Question: Explain the disease:
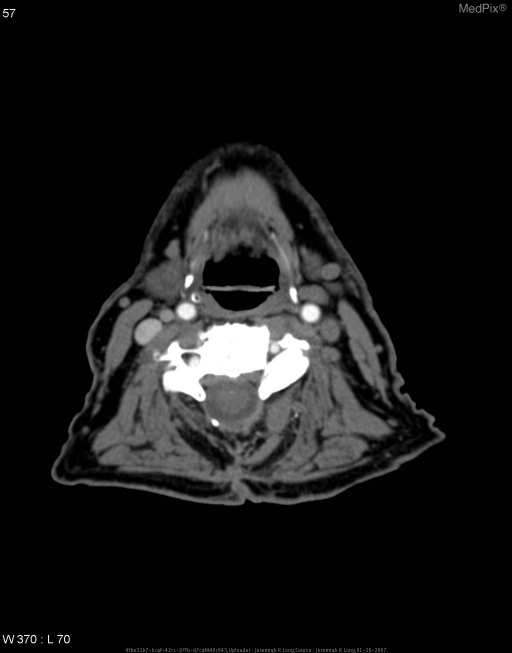
Answer: The disease is discussed as: Medial deviation of the internal carotid artery, also known as (aberrant) retropharyngeal internal carotid artery, is an important congenital variant that should be considered in the differential for a retropharyngeal mass.  Once found, this finding should be reported to the clinicians so that the devastating consequences of biopsy or surgery is avoided.